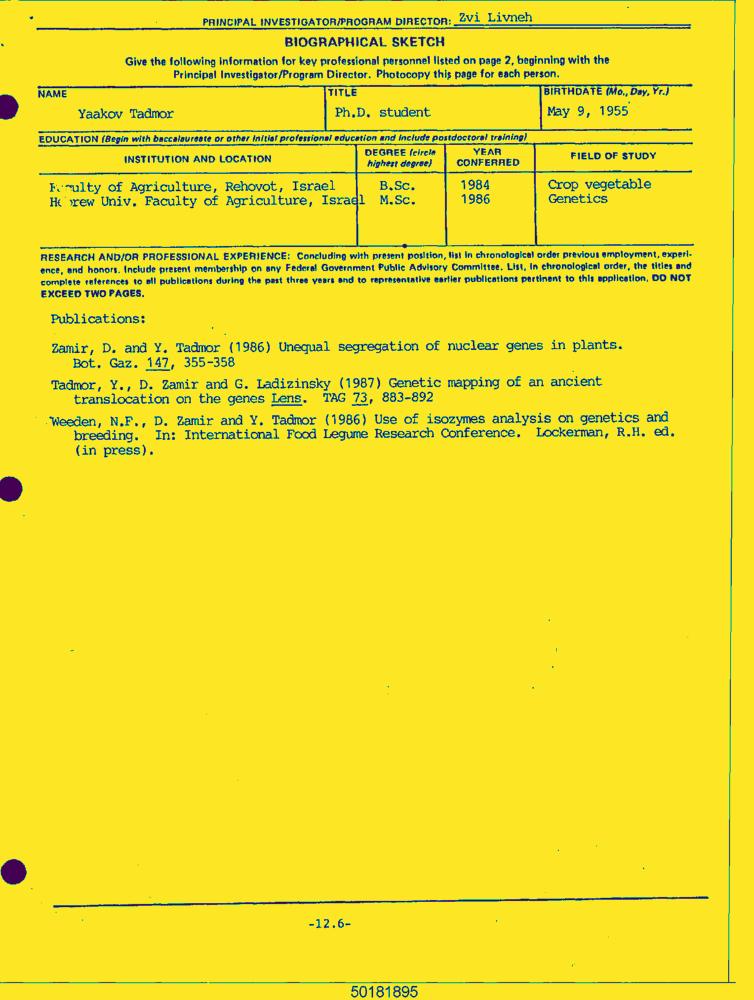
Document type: Resume-Doc